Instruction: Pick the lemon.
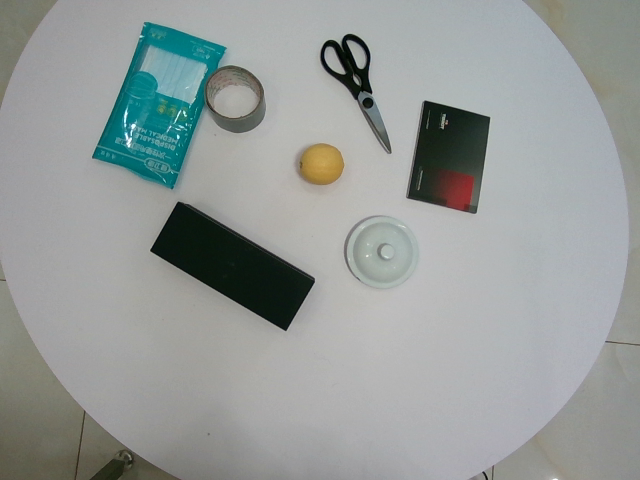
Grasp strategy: vertical